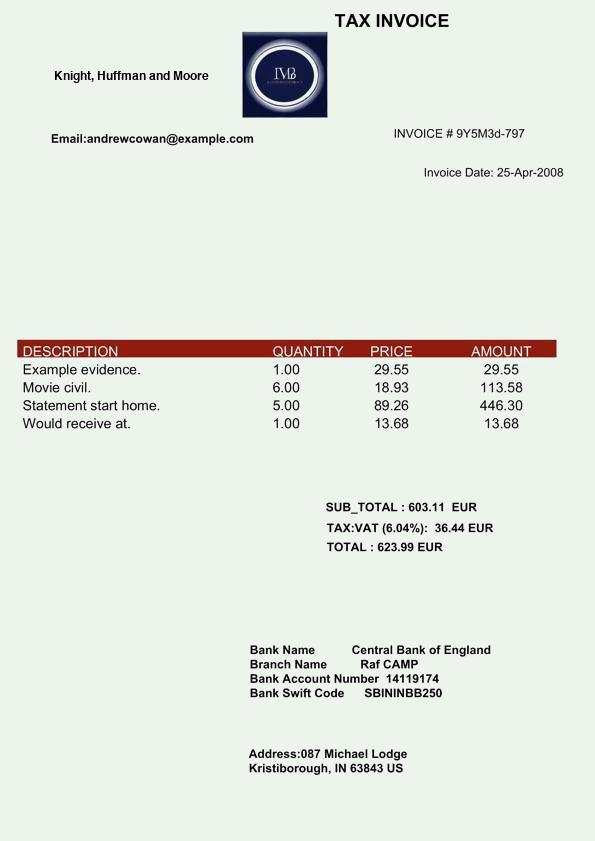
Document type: Invoice